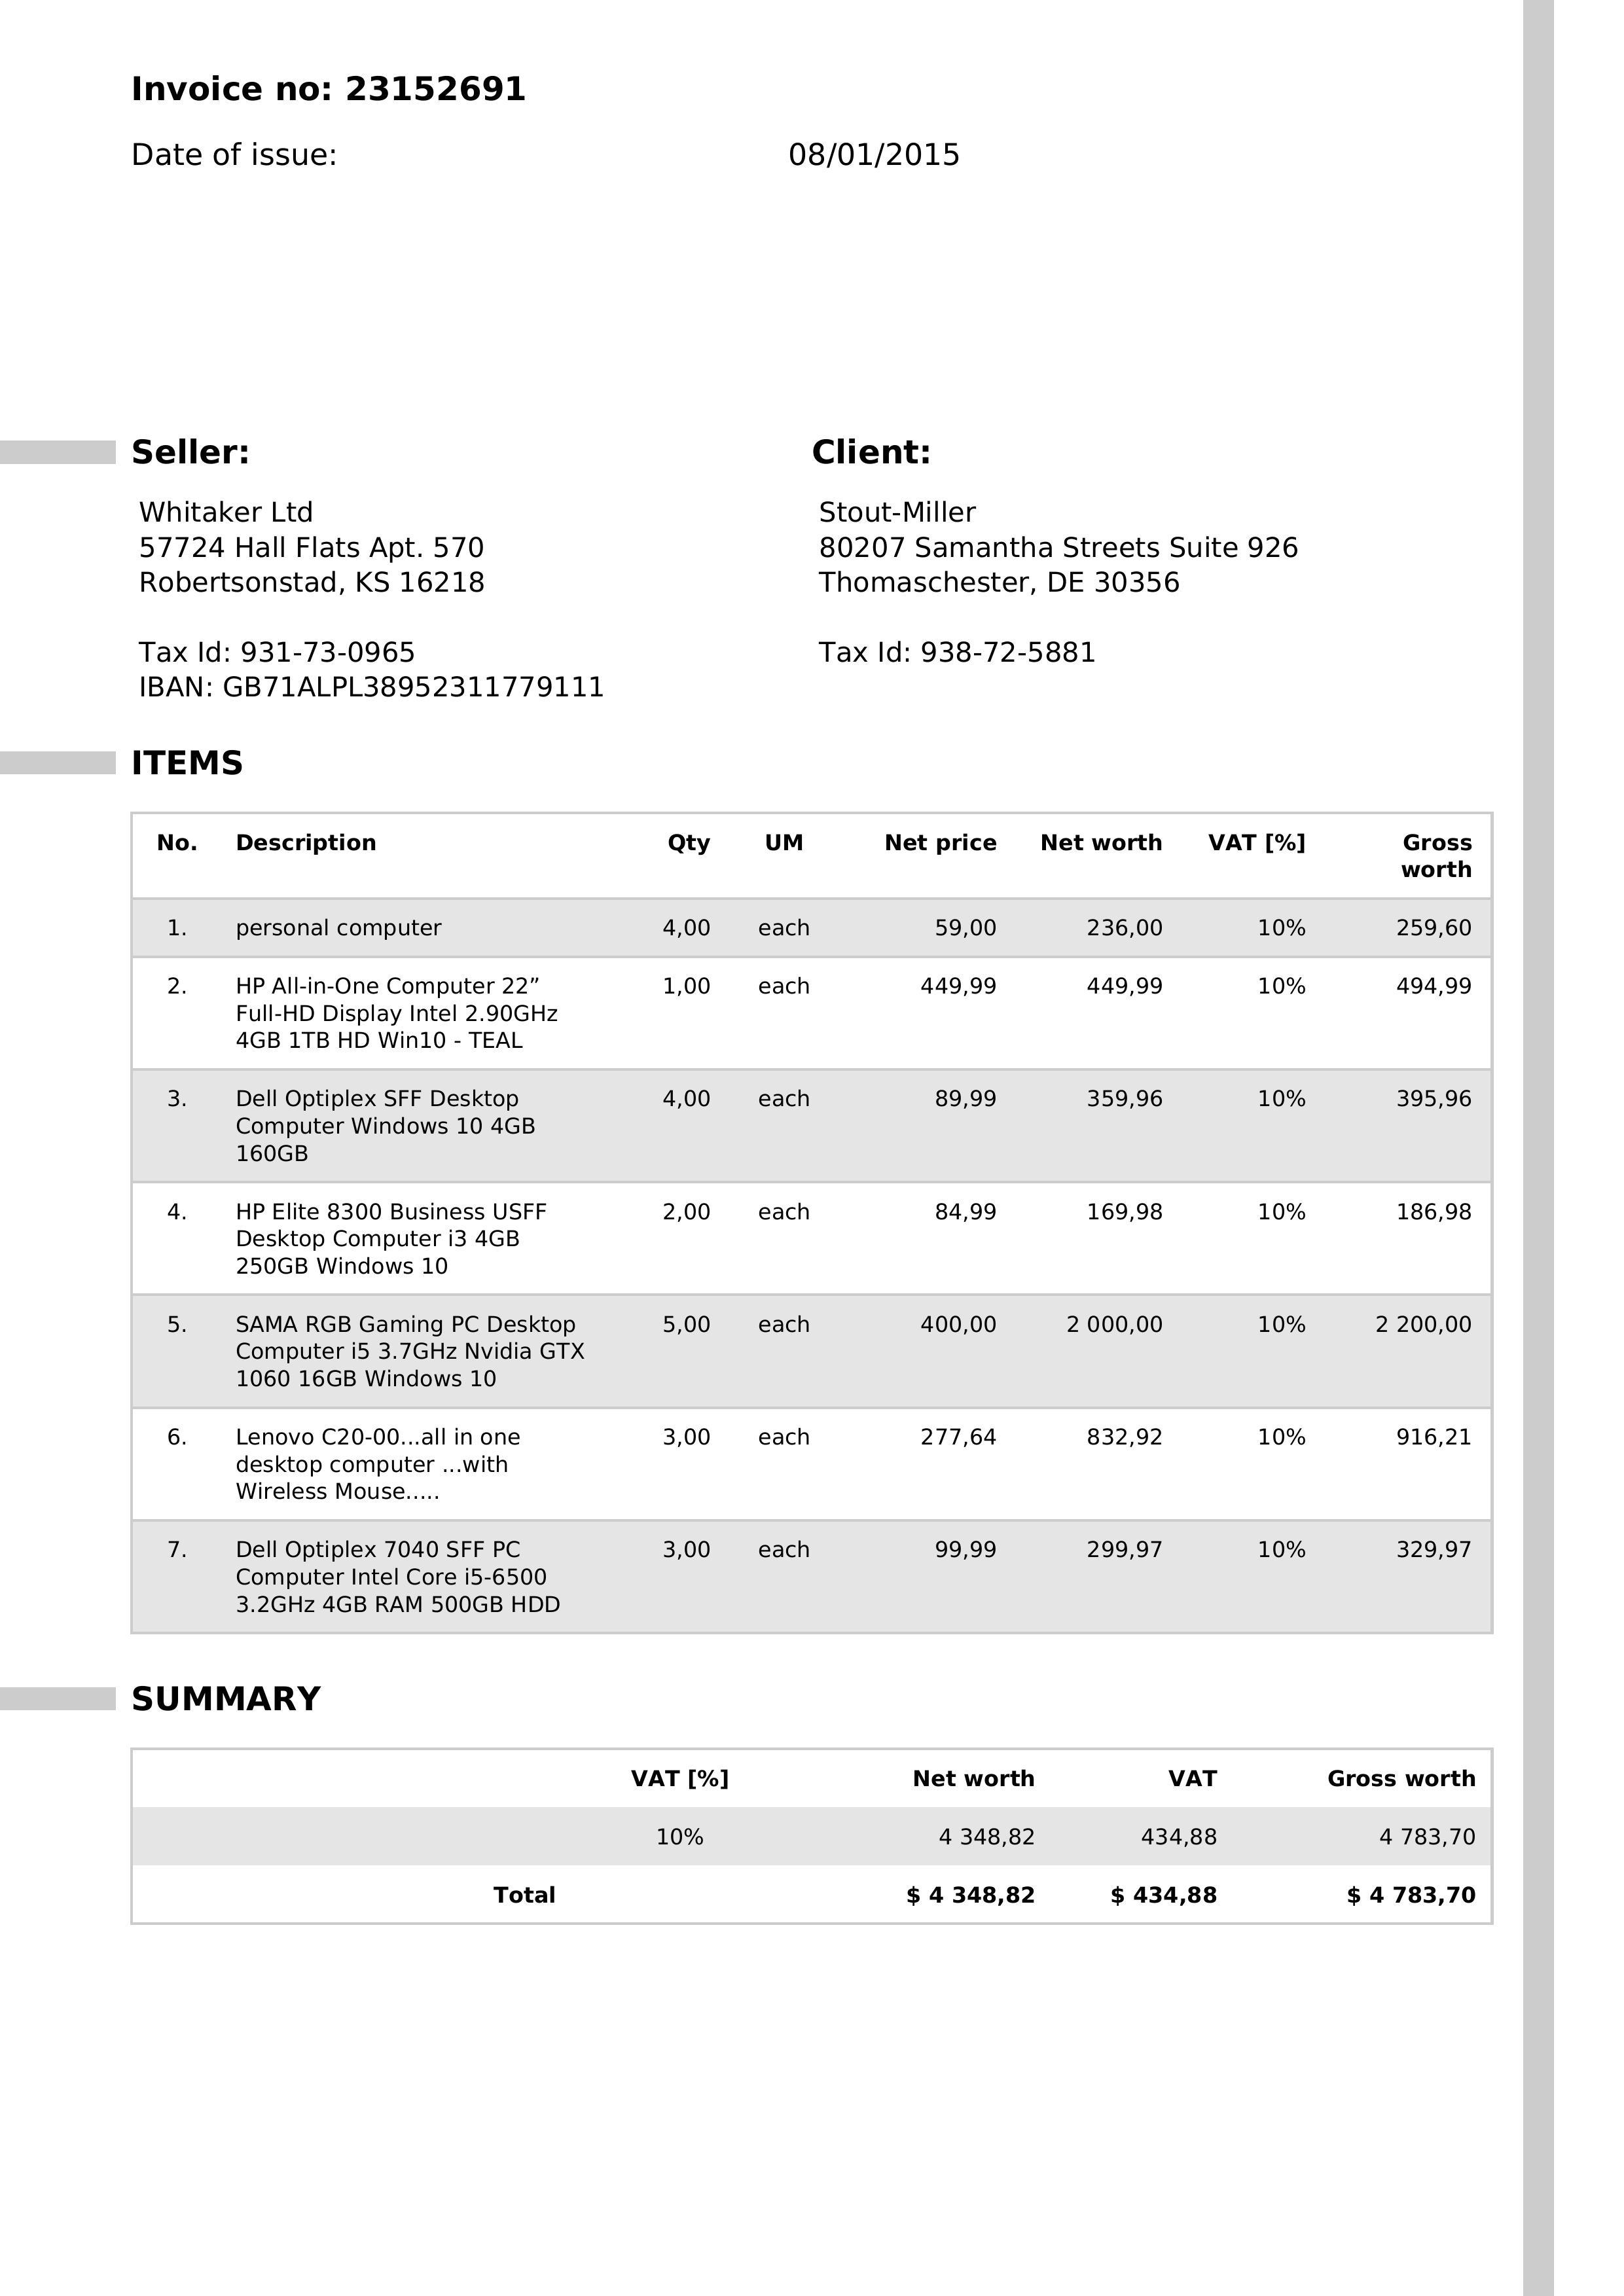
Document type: Invoice